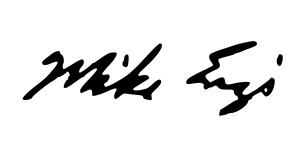
Signature of: mike enzi